Question: What do the imaging results show?
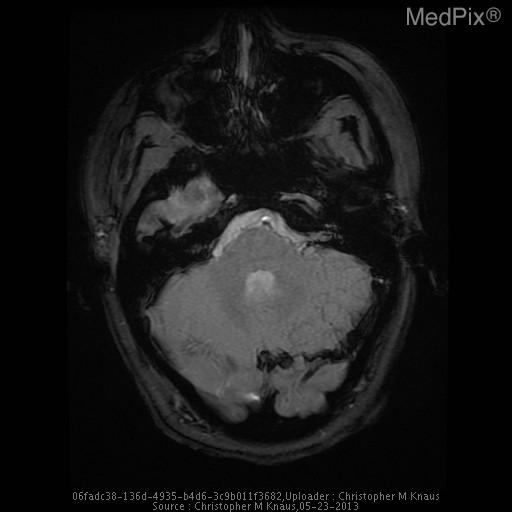
Answer: The imaging shows The vein of Galen, straight sinus, and dominant left transverse venous dural sinus are particularly hyperattenuating, and apparently prominent in caliber.

The superior sagittal sinus is notably less hyperattenuating and is normal in appearance.  The right transverse dural venous sinus is hypoplastic.

Gray/white matter discrimination is preserved.  There is no evidence for infarction or intracranial hemorrhage.  There are no brain masses or mass effect.  There is no hydrocephalus.

The skull is intact.  The partially imaged aerated portions of the skull base are free of significant effusions..

Impression: The vein of Galen, straight sinus, and dominant left transverse venous dural sinus are all particularly hyperattenuating and apparently prominent in caliber, all very concerning for thrombosis. The GRE sequence reverifies GRE blooming consistent with thrombosis within the vein of Galen, straight sinus, left dominant transverse venous sinus and sigmoid sinus and demonstrates no GRE blooming within the brain parenchyma suggestive of brain parenchymal hemorrhage..